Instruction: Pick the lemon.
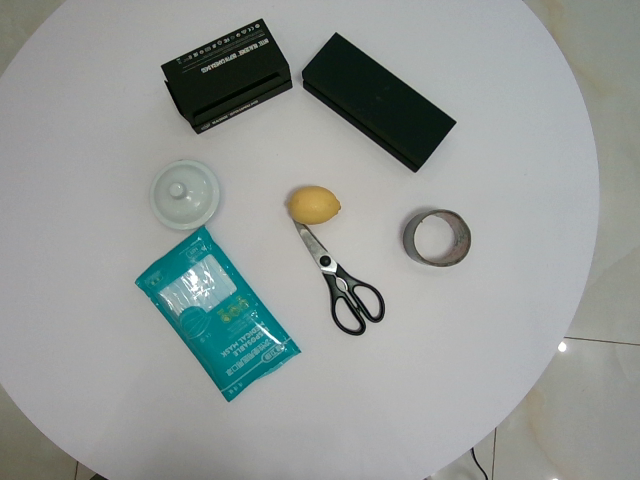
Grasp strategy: vertical